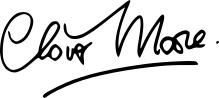
Signature of: clover moore